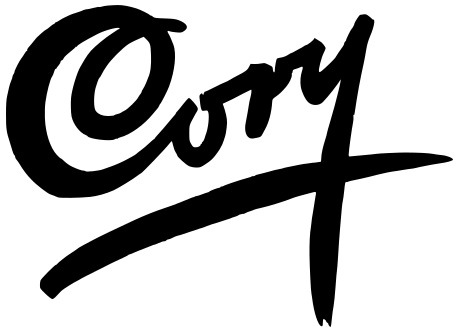
Signature of: j campbell cory